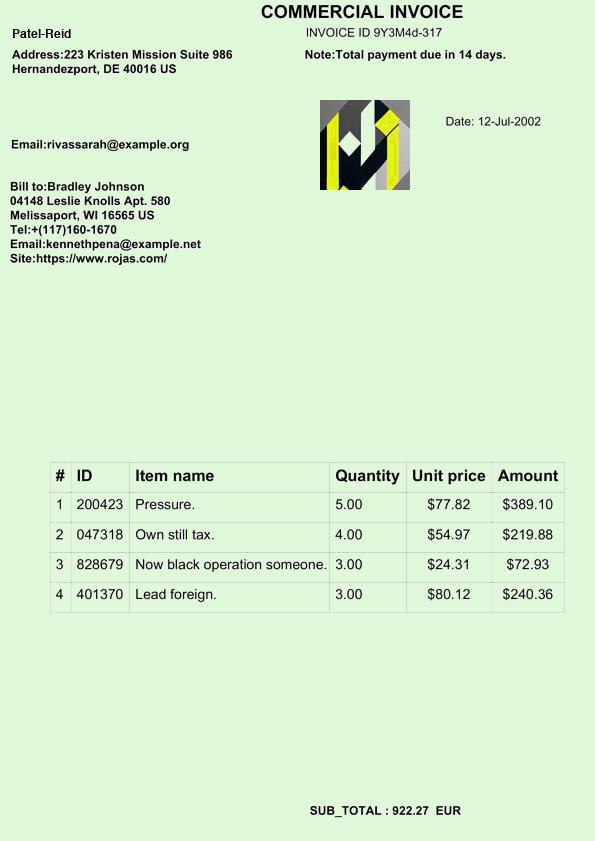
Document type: Invoice